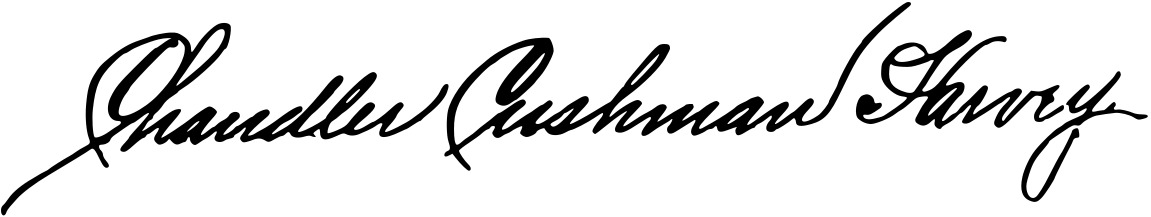
Signature of: chandler c harvey